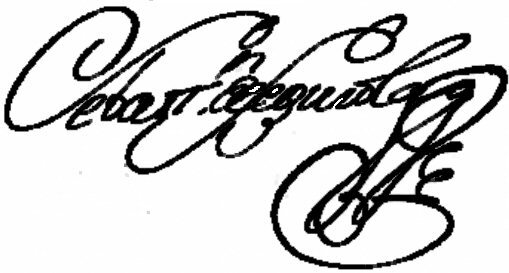
Signature of: sebastián de segurola y olidén